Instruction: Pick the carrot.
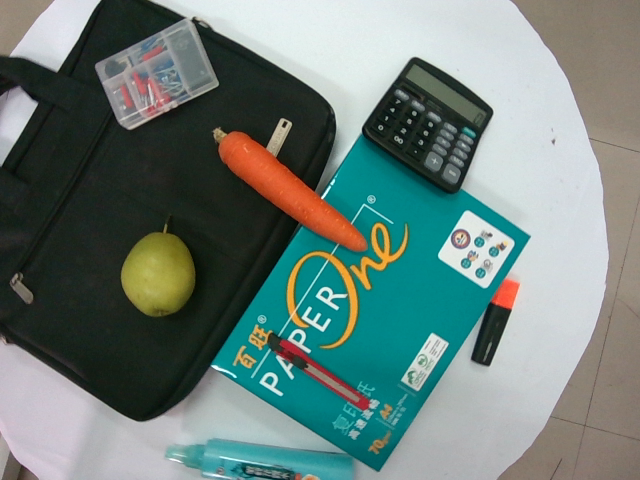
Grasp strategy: vertical